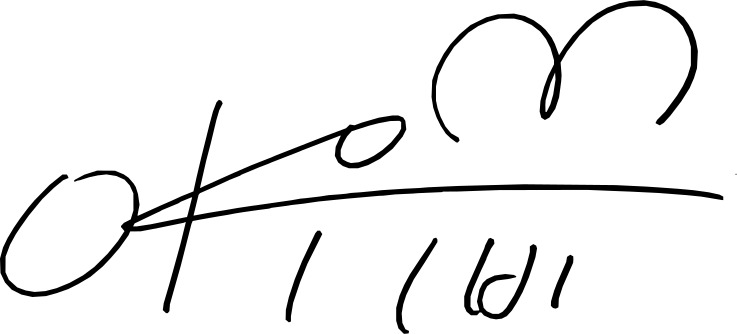
Signature of: lee yu bi